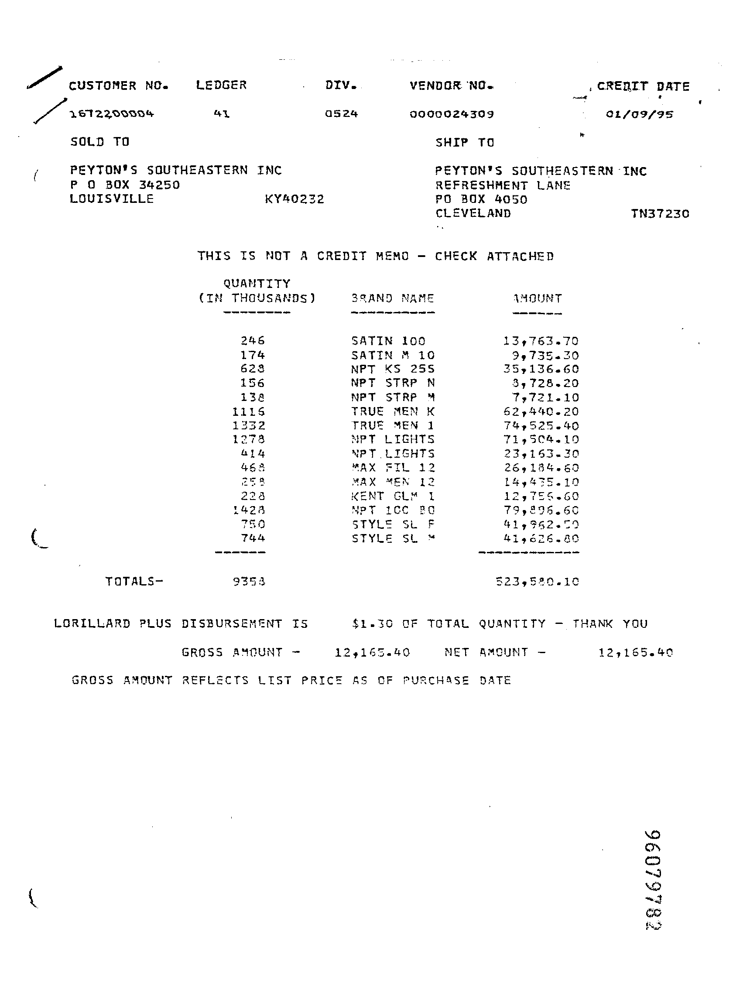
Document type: Invoice